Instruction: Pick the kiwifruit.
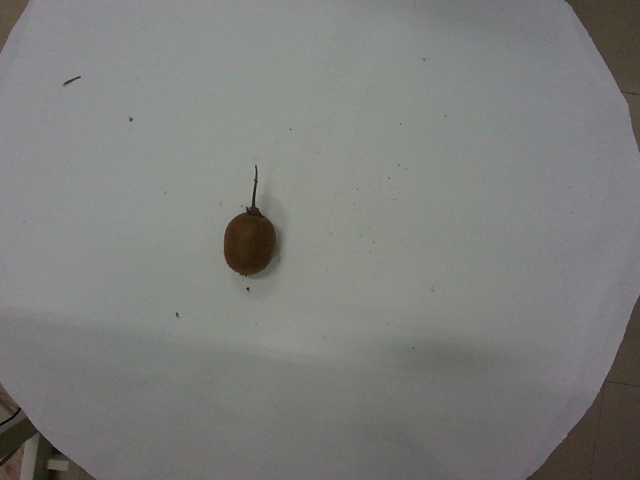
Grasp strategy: vertical